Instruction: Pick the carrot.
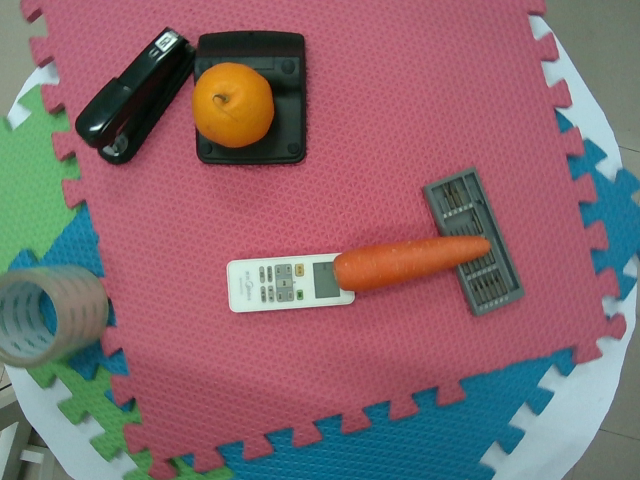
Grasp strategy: vertical